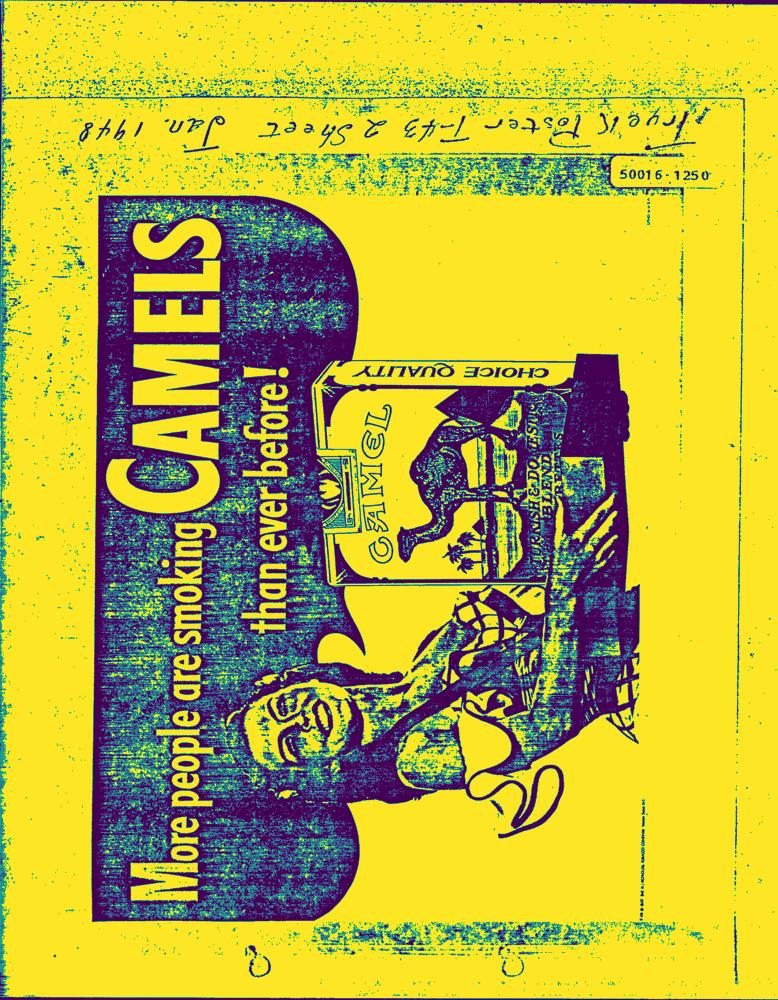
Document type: AD